Question: What is the main concern?
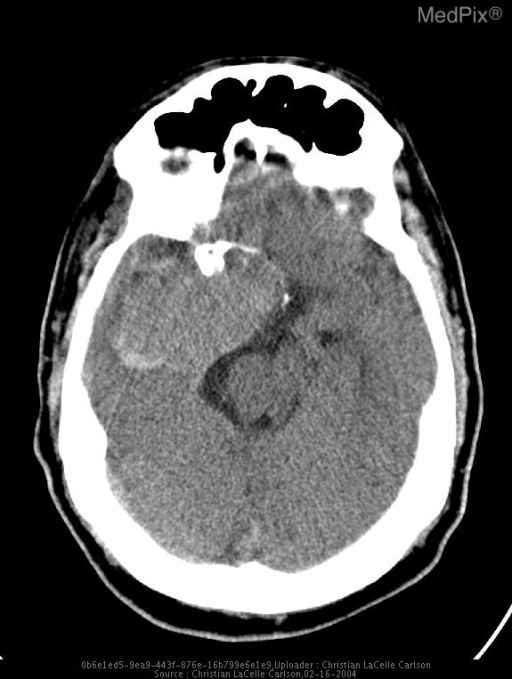
Answer: The findings suggest A large hyperdense extraaxial mass with hypodense cystic regions fills the right middle cranial fossa in the area of the sphenoid ridge.  The mass involves the skull base and indents the right frontotemporal parenchyma with local mass-effect and edema with protrusion into the right lateral ventricle and compression of the upper aspect of the right midbrain.  Basal cisterns and lateral ventricles remain open.  There has been bony remodeling and scalloping of the skull base.  Calcification and hyperostosis are also present.  There is no evidence of acute intracranial hemorrhage.. A large hyperdense extraaxial mass with hypodense cystic regions fills the right middle cranial fossa in the area of the sphenoid ridge.  The mass involves the skull base and indents the right frontotemporal parenchyma with local mass-effect and edema with protrusion into the right lateral ventricle and compression of the upper aspect of the right midbrain.  Basal cisterns and lateral ventricles remain open.  There has been bony remodeling and scalloping of the skull base.  Calcification and hyperostosis are also present.  There is no evidence of acute intracranial hemorrhage.. The patient might have a history of Middle aged white male status post motor vehicle accident after passing out at the wheel in stable and lucid condition.  Patient is a civilian trauma who is ineligible for care follow-up and definitive care at our military institution..